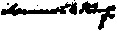
Signature of: samuel g king